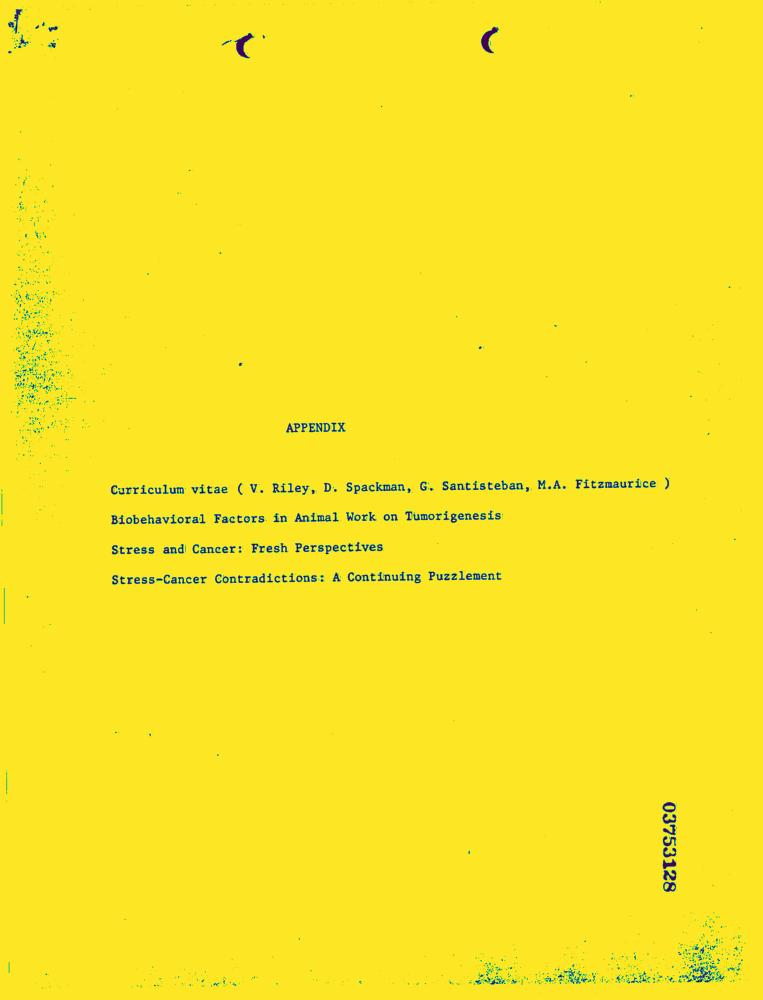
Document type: Resume-Doc